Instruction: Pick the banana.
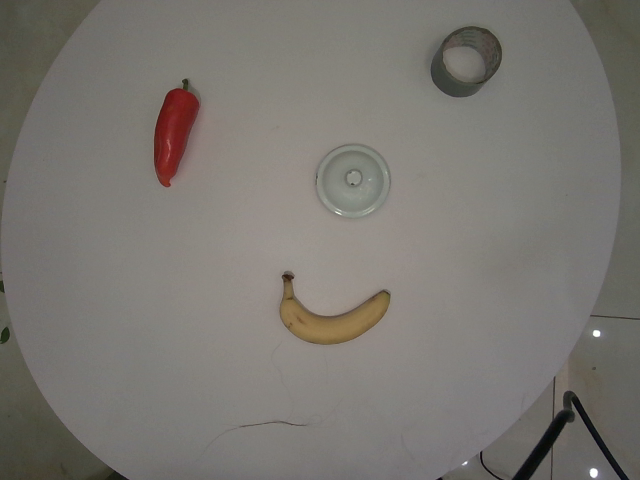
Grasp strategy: vertical